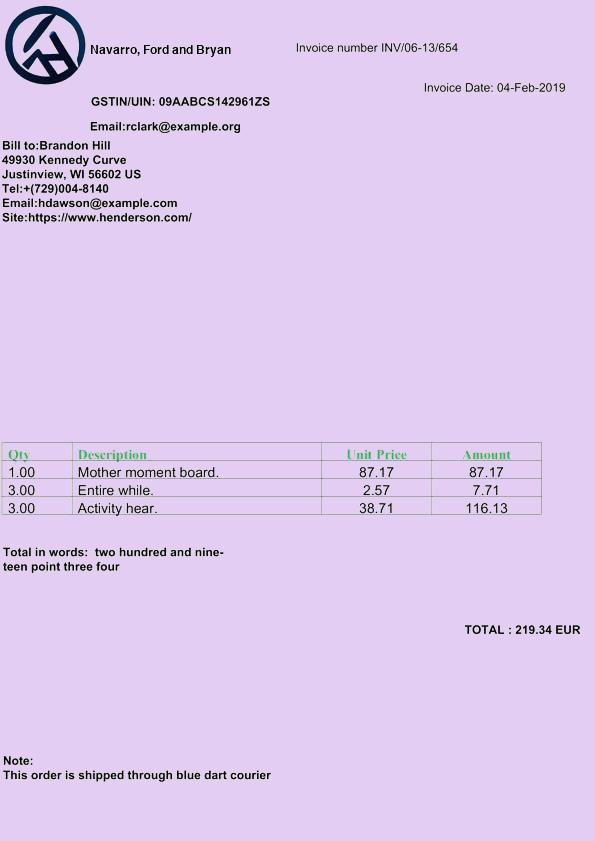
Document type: Invoice